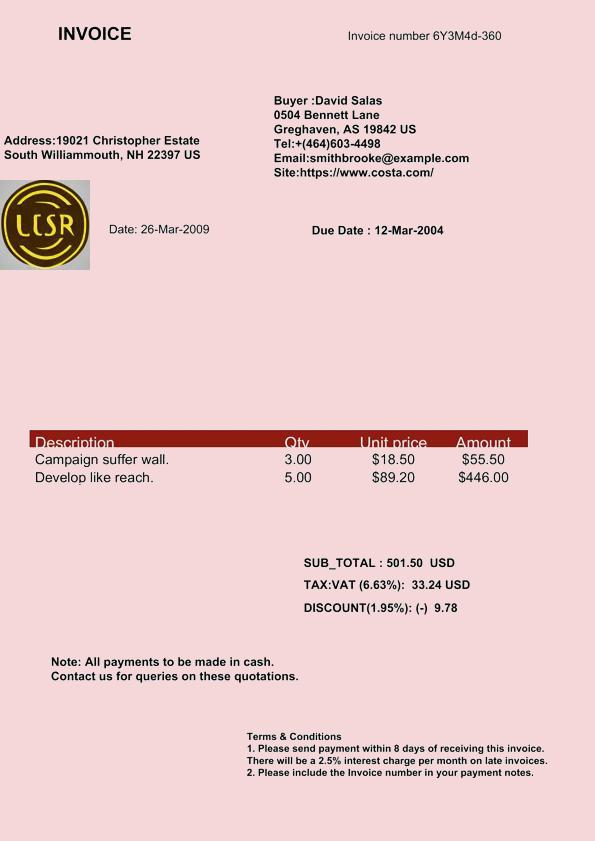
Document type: Invoice